Question: In what way does the history help explain the case?
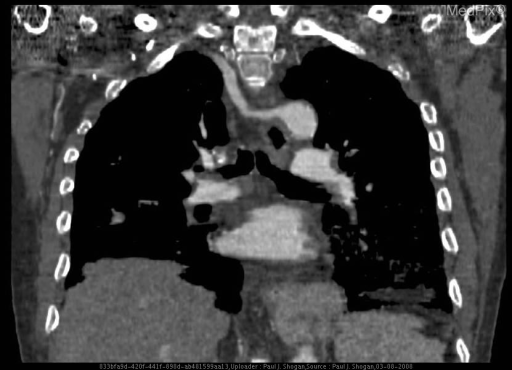
Answer: The patient's history of 60 year old male with complaint of tachypnea and tachycardia with high clinical concern for pulmonary embolus. is key in understanding the case.